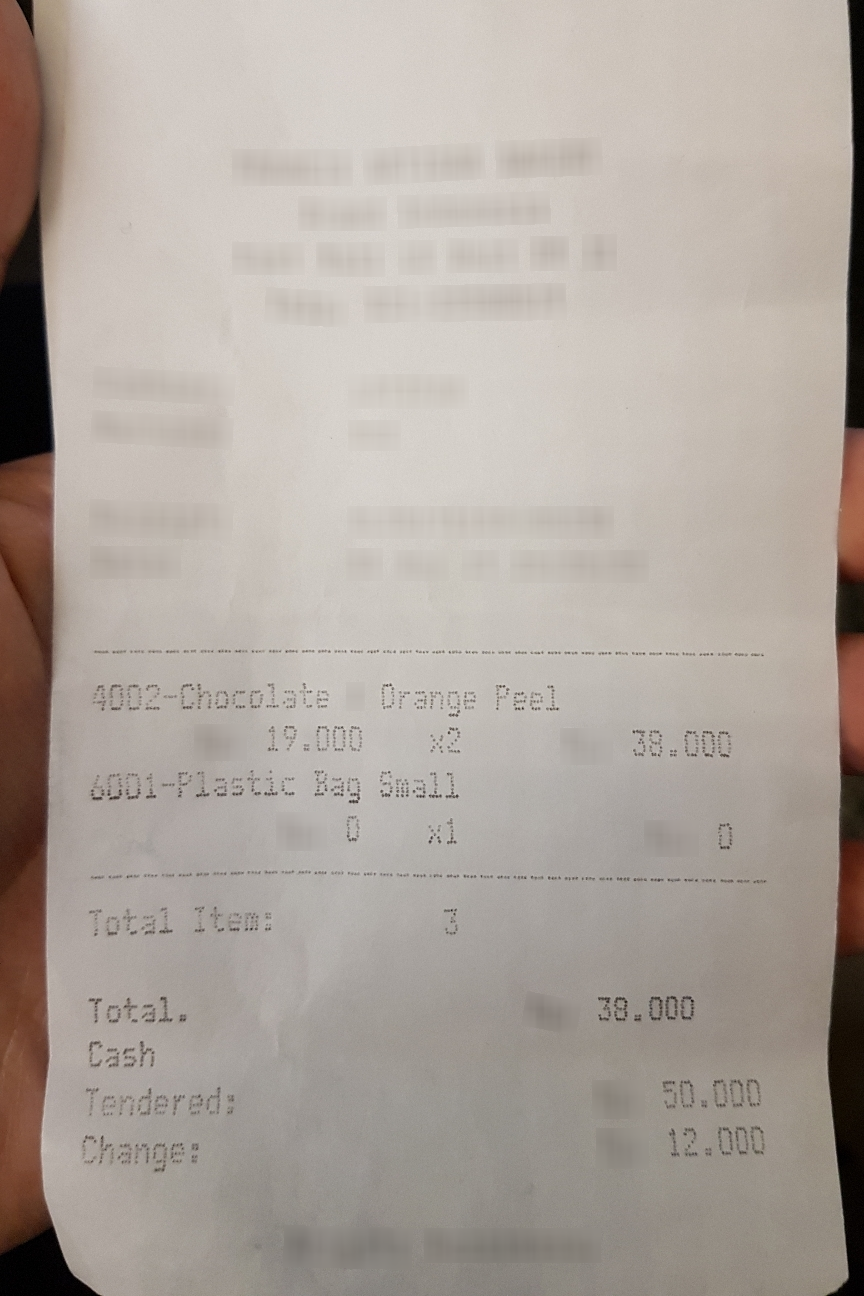
Extraction:
receipt: line_items: name: 4002-Chocolate Orange Peel
price: 38.000
qty: x2
name: 6001-Plastic Bag Small
price: 0
qty: x1
total: 38.000